Question: Talk about the condition:
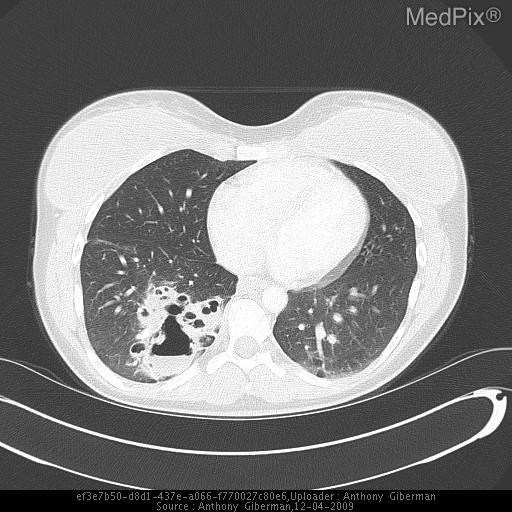
Answer: The disease is discussed as: Pulmonary sequestration is a developmental thoracic anomaly. A sequestration is an abnormal congenital mass of lung lacking a normal communication with the tracheobronchial tree and is supplied by abnormal vessels from the descending aorta. It is NONFUNCTIONING lung.

Pulmonary sequestrations are divided into extralobar (covered by their own pleura, venous return via systemic veins) or intralobar (covered by pleura of the adjacent normal lung, venous return via pulmonary veins). Most appear as a triangular or oval-shaped mass in the medial and basal portion of a lung and more are commonly left (extralobar 90%, intralobar 60%). Extralobar sequestrations are always airless. Intralobar sequestrations are mostly airless though there may be "collateral air drift" via the pores of Kohn. Most are clinically silent until they become infected and can present as recurrent pneumonias. Extralobar sequestrations often present in neonatal life and intralobar in older children and adults.

Also included in the category of thoracic anomalies are: pulmonary agenesis (pulmonary artery and lung bud are absent), pulmonary aplasia (pulmonary artery and lung parenchyma are absent but a blind-ending bronchial stump exists), unilateral pulmonary hypoplasia/scimitar syndrome with aberrant pulmonary venous return* (small RIGHT pulmonary artery with hypoplasia of all or part of RIGHT lung AND partial anomalous drainage of the pulmonary veins - subdiaphragmatic into IVC, hepatic or portal veins), unilateral pulmonary hypoplasia secondary to congenital diaphragmatic hernia, bilateral pulmonary hypoplasia (incompatible with life), congenital lobar emphysema (isolated and progressive hyperinflation of a single lobe likely secondary to dysplasia, hypoplasia, or immaturity of bronchial cartilage in involved lobe), CCAM or Congenital Cystic Adenomatoid Malformation (abnormal proliferation of terminal respiratory structures lacking mature alveoli resulting in a cystic mass structure, usually unilobar), bronchogenic cysts (bronchopulmonary foregut malformation likely secondary to an ectopic bronchial bud which communicates with the tracheobronchial tree), esophageal duplication cyst (bronchopulmonary foregut malformation usually of distal esophageal wall), and neurenteric cyst (failed separation of pulmonary and notochordal elements in 3rd gestational week). Note ^.

* cardiac abnormalities
^ Acquired unilateral pulmonary hypoplasia (Swyer-James or MacLeod syndrome) is post-infectious.